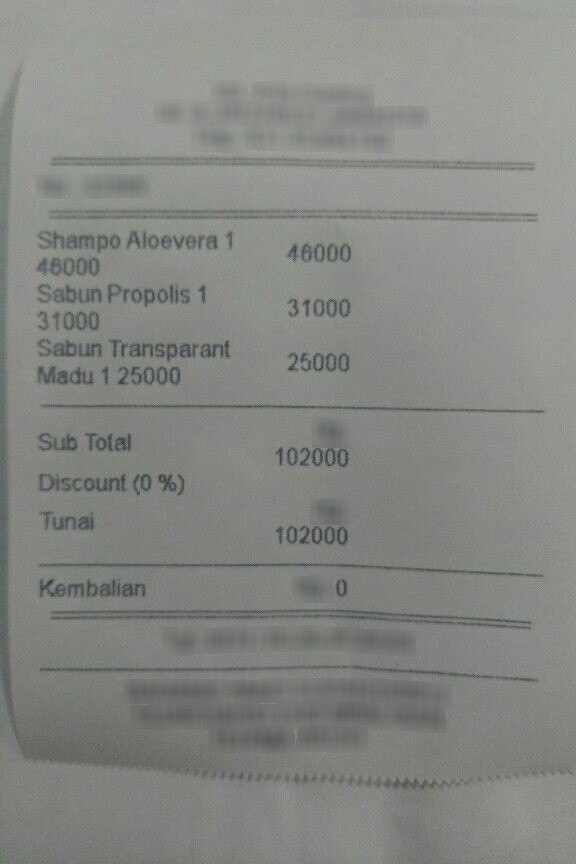
Number of items: 3
Subtotal: 102000
OCR text regions:
text: Shampo
text: Aloevera
text: 1
text: 46000
text: 46000
text: Sabun
text: Propolis
text: 1
text: 31000
text: 31000
text: Sabun
text: Transparant
text: Madu
text: 1
text: 25000
text: 25000
text: Tunai
text: 102000
text: Kembalian
text: 0
text: Sub
text: Total
text: 102000
text: Discount(0%)